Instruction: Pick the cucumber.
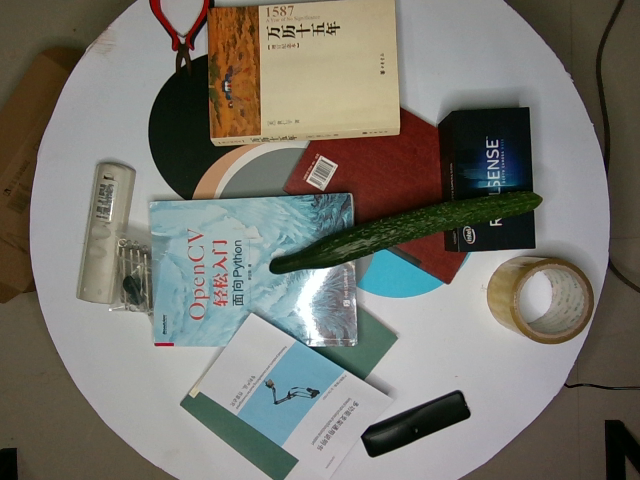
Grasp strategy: vertical